Question: What was observed in the imaging?
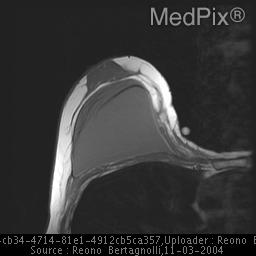
Answer: The imaging shows Ultrasound findings-  classic linguini sign consisting of hyperechoic linear objects coursing through the implant.  Hyperechoic shadowing of all structures, typical of silicon infiltrating into tissues surrounding the implant capsule.

MRI-  Linguini sign with high signal on h20 saturation in the soft tissue surrounding the implant. Multiple ultrasound and MRI images demonstrating the classic linquini sign, and extravasation of silicone into the surrounding tissues..